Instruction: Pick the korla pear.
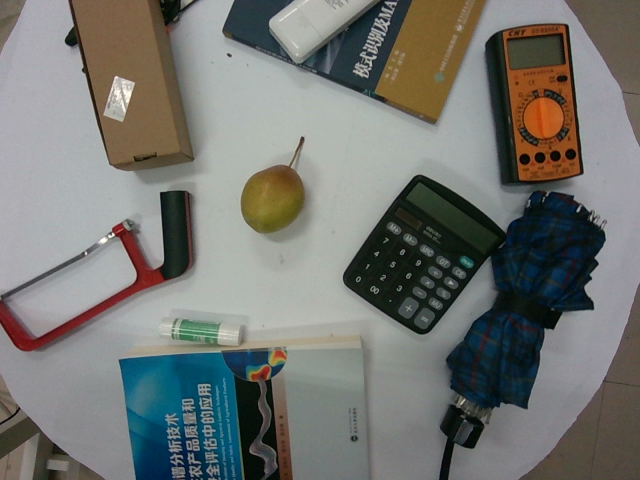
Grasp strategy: vertical